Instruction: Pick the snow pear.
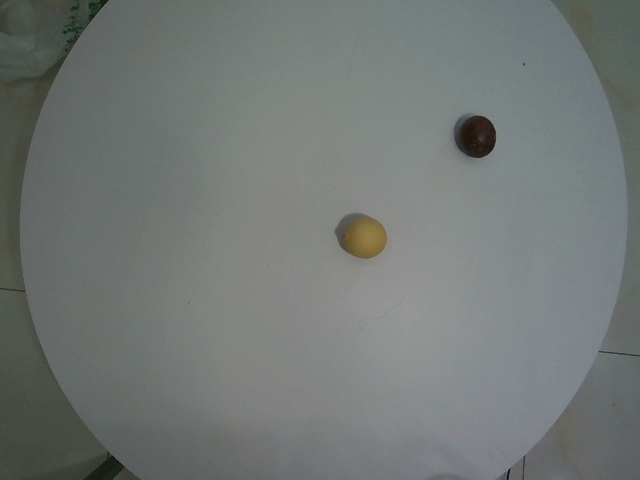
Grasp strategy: vertical